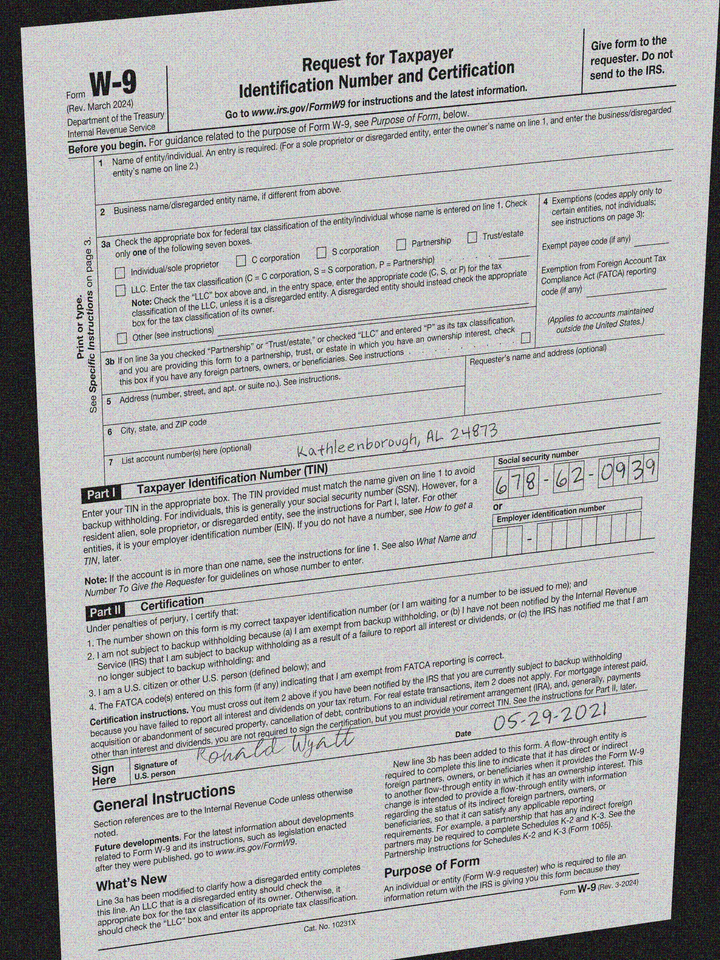
adr2: Kathleenborough, AL 24873
cbx: no
ssn: 678620939
sdt: 05-29-2021